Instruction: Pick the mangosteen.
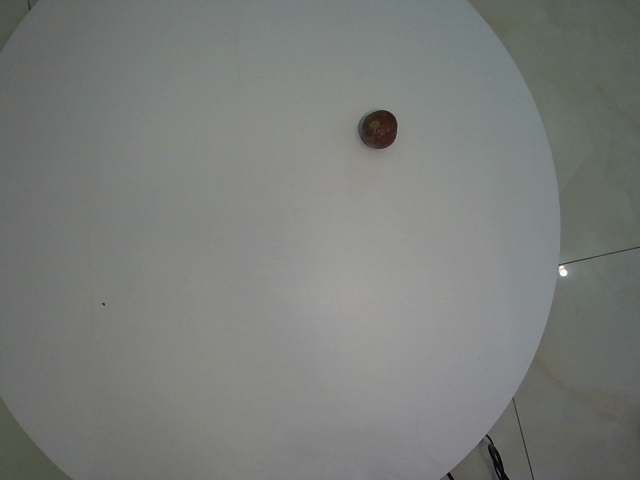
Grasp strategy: vertical